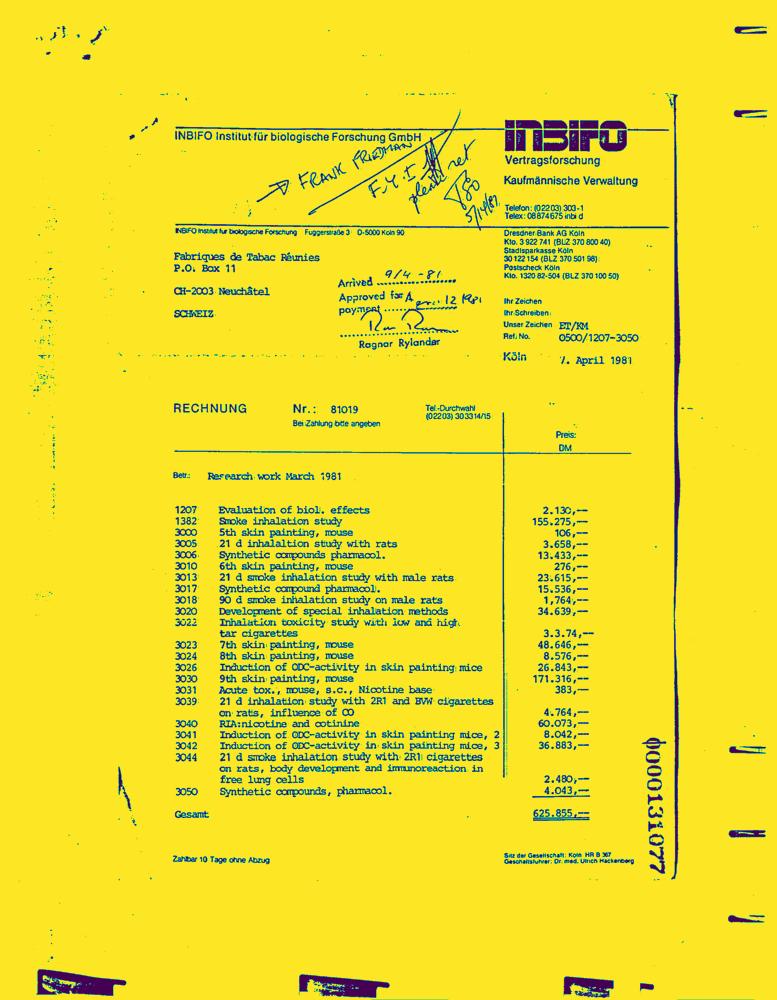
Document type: Invoice-Doc